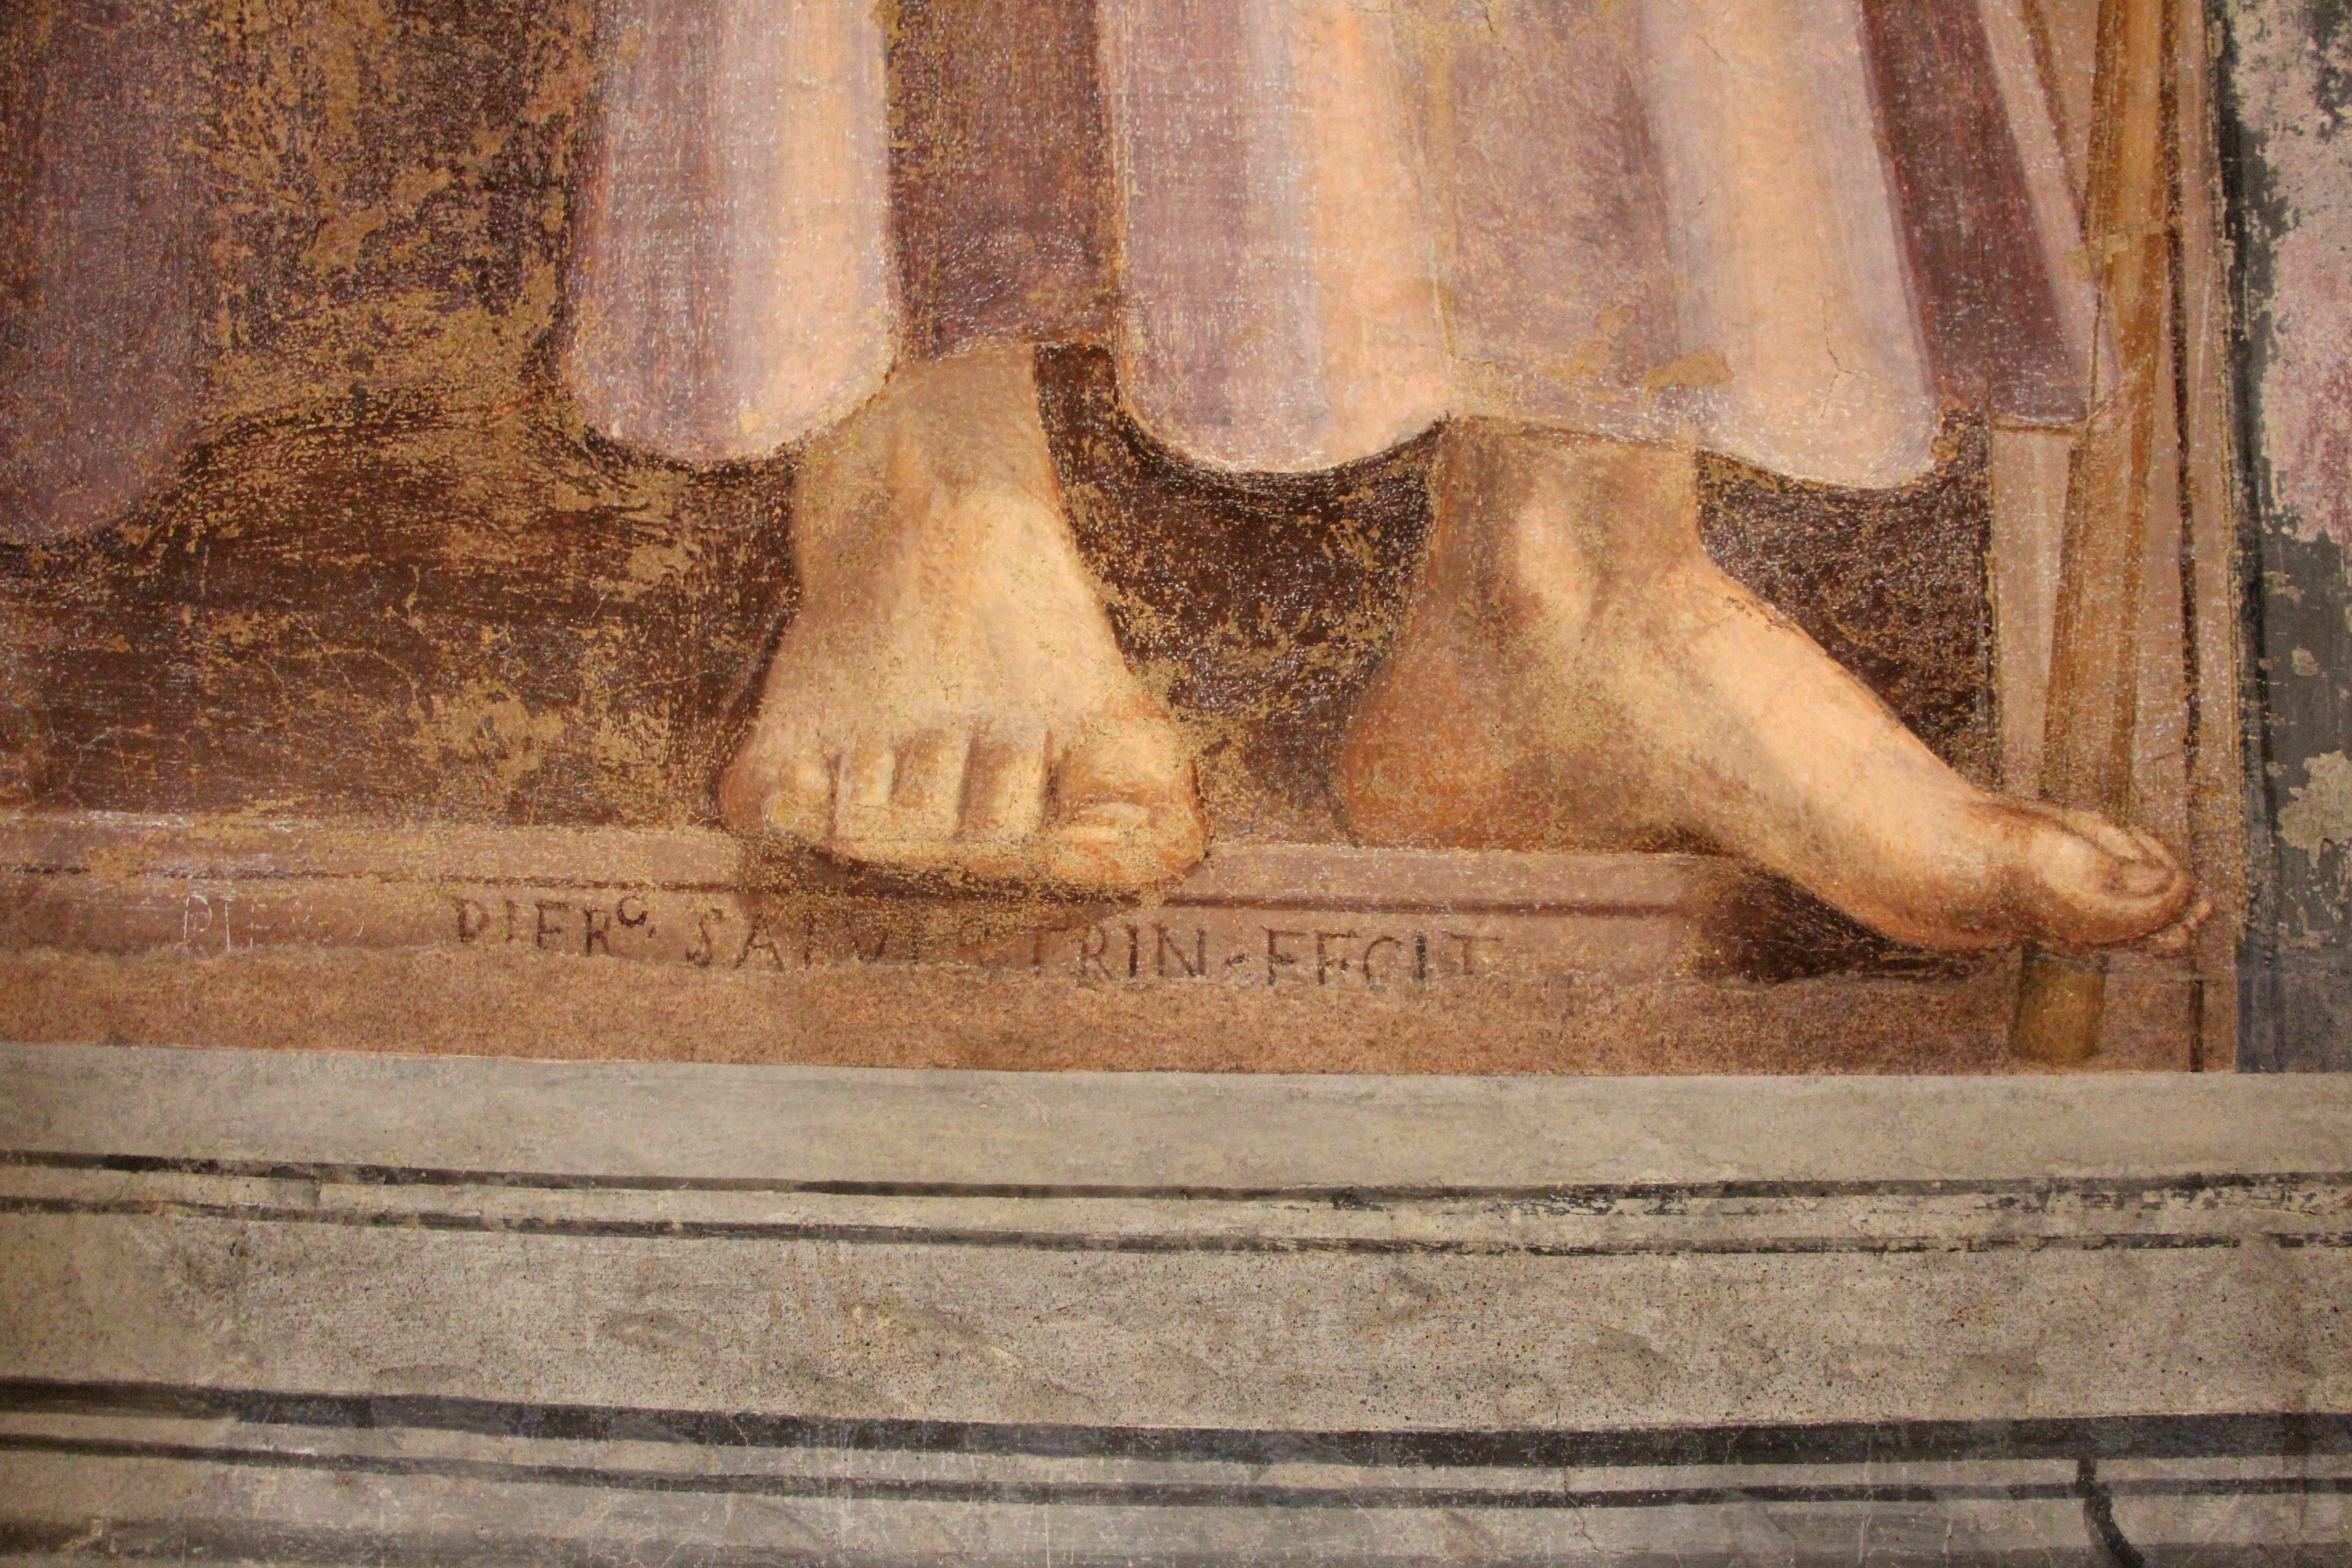
Signature of: piero salvestrini